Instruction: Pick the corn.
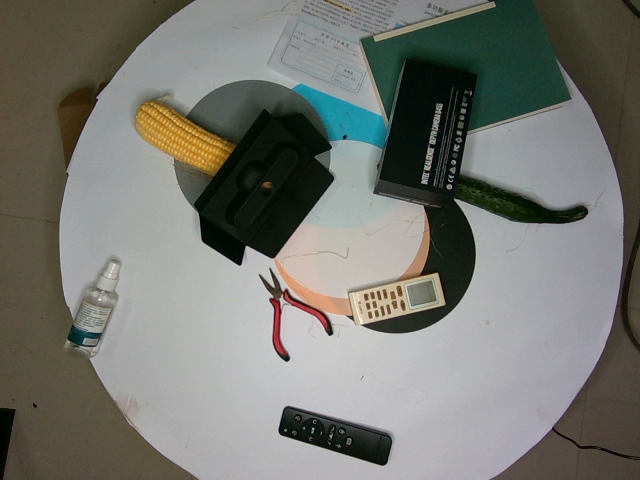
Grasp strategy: vertical